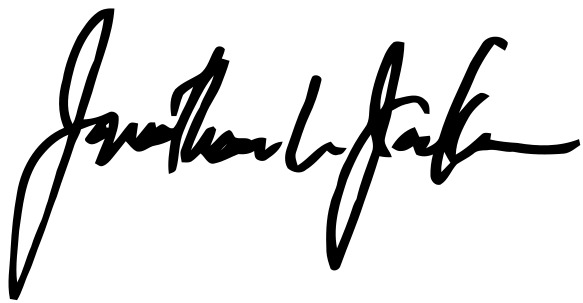
Signature of: jonathan jackson